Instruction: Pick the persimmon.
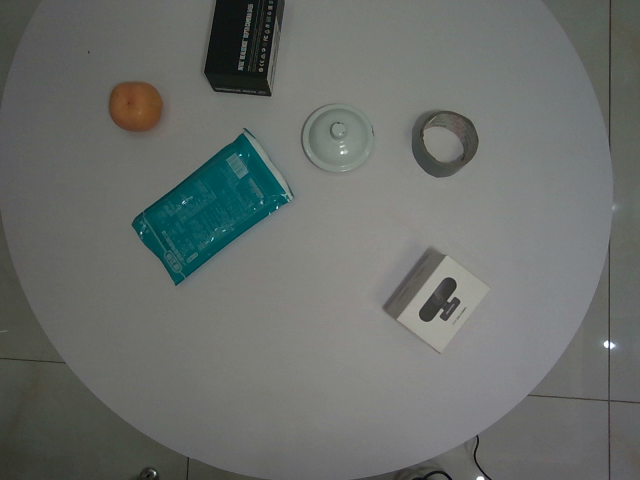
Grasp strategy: vertical